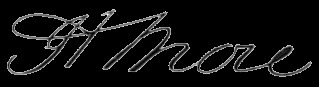
Signature of: hannah more